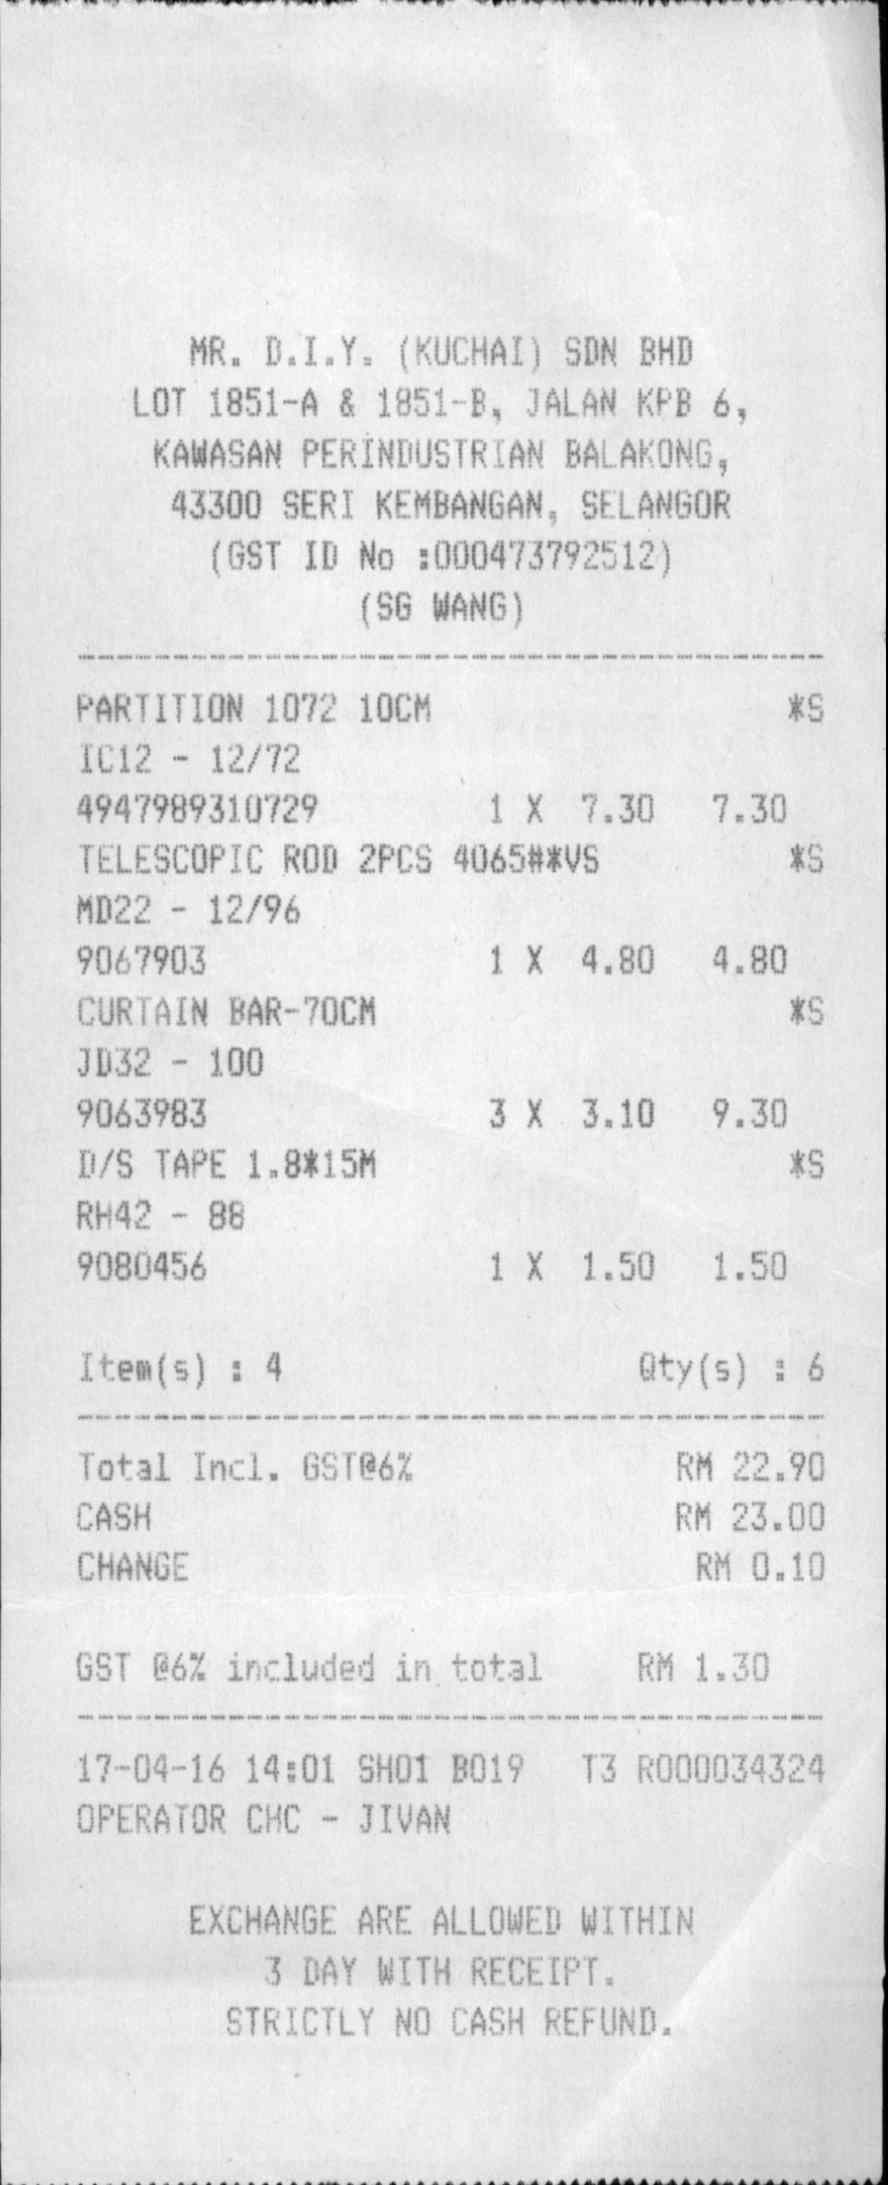
MR. D.I.Y. (KUCHAI) SDN BHD
LOT 1851-A & 1851-B, JALAN KPB 6,
KAWASAN PERINDUSTRIAN BALAKONG,
43300 SERI KEMBANGAN, SELANGOR
(GST ID NO :000473792512)
(SG WANG)
PARTITION 1072 10CM
*S
IC12 - 12/72
4947989310729
1 X
TELESCOPIC ROD 2PCS 4065#*VS
*S
MD22 - 12/96
9067903
1 X
CURTAIN BAR-70CM
*S
JD32 - 100
9063983
3 X
D/S TAPE 1.8*15M
*S
RH42 - 88
9080456
1 X
ITEM(S) : 4
QTY(S) : 6
TOTAL INCL. GST@6%
RM 22.90
CASH
RM 23.00
CHANGE
RM 0.10
GST @6% INCLUDED IN TOTAL
17-04-16 14:01 SH01 B019
T3 R000034324
OPERATOR CHC - JIVAN
EXCHANGE ARE ALLOWED WITHIN
3 DAY WITH RECEIPT.
STRICTLY NO CASH REFUND.
7.30
7.30
4.80
4.80
3.10
9.30
1.50
1.50
RM 1.30